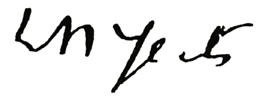
Signature of: william butler yeats